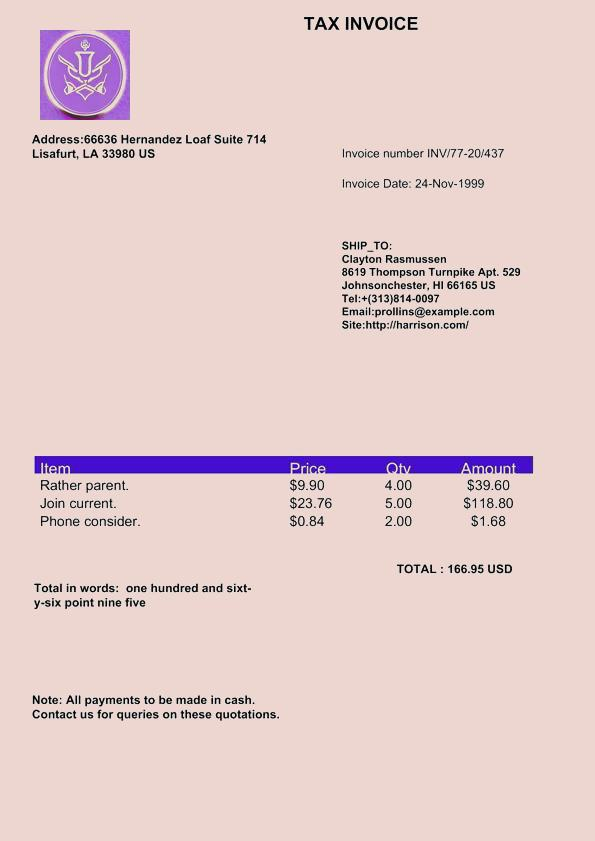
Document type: Invoice